Question: What is the earliest payment due date mentioned in the document?
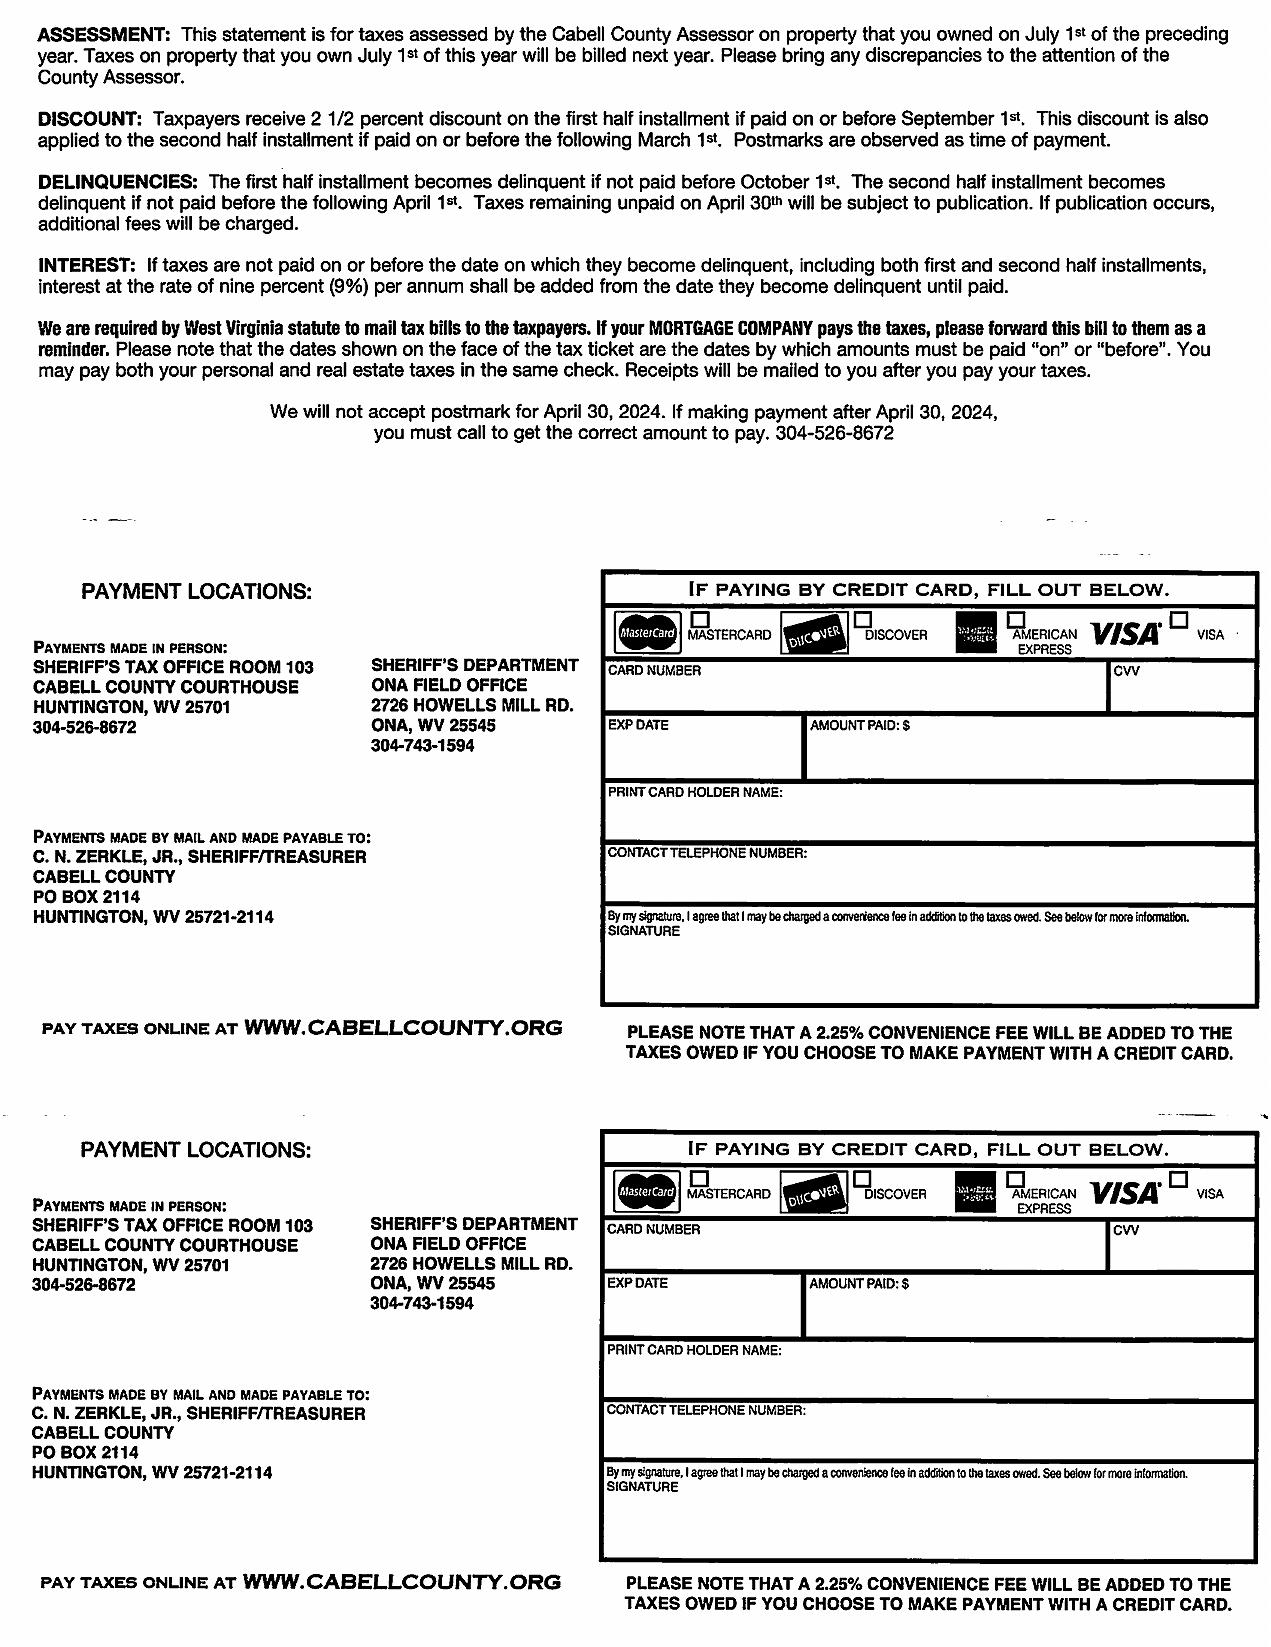
Answer: "September 1st, October 1st, April 1st"